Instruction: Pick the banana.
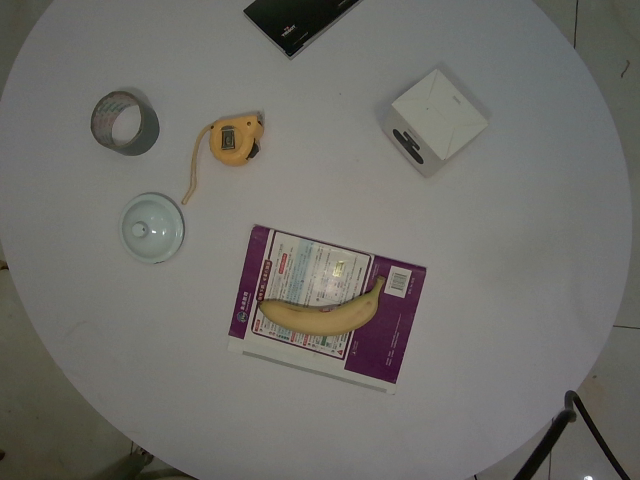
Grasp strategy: vertical